Question: What might the diagnosis be?
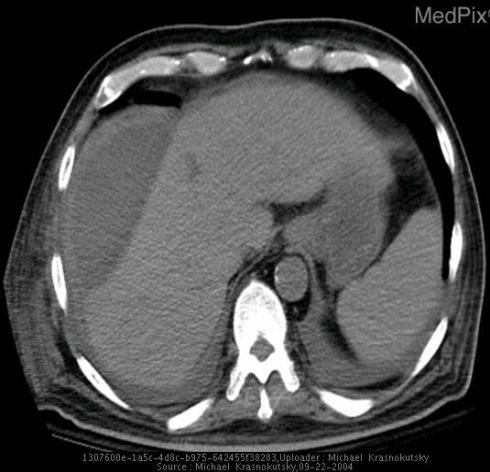
Answer: The possible diagnosis includes Pyogenic abscess
Amoebic abscess
Hematoma.